Question: How does the patient history play a role?
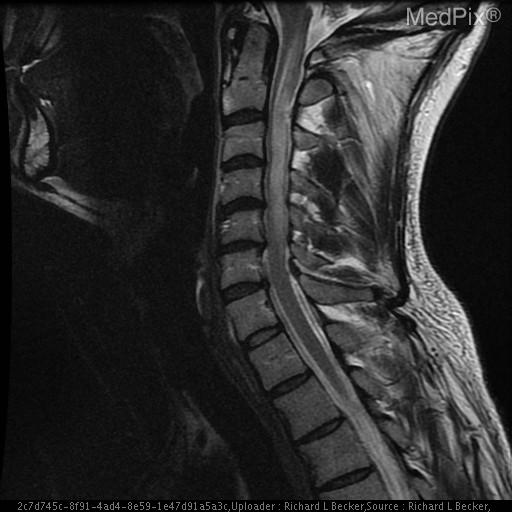
Answer: The patient's history of 43 y/o man evacuated from Africa with 1 month history of symptoms  – electric shock down the spine into the limbs with neck movement. is key in understanding the case.